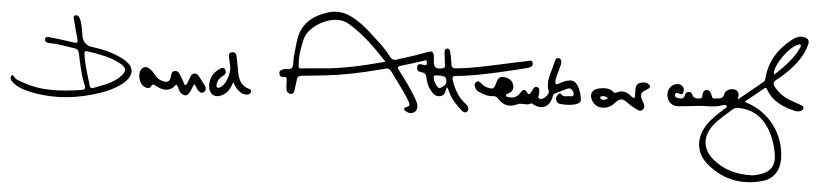
Signature of: david attenborough